Question: What is the name of the tenant mentioned in the document?
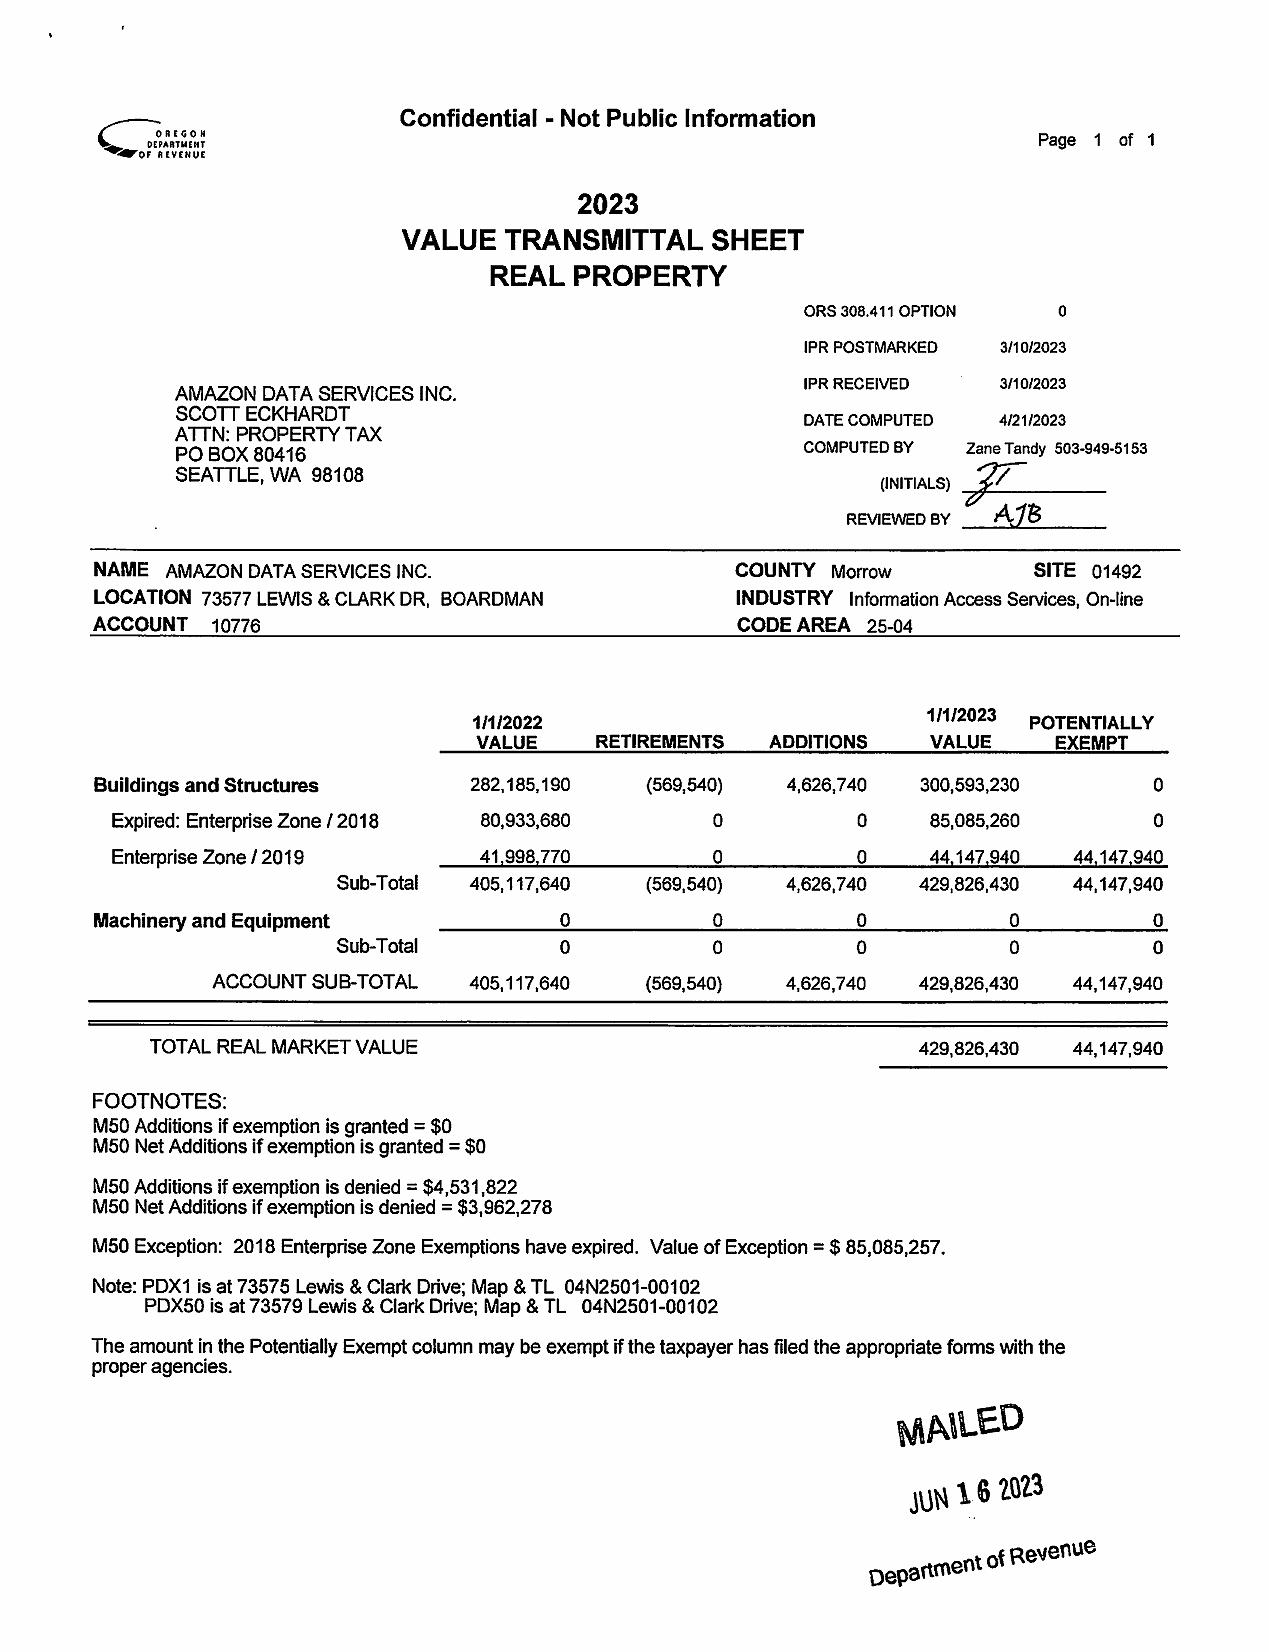
Answer: "AMAZON DATA SERVICES INC."